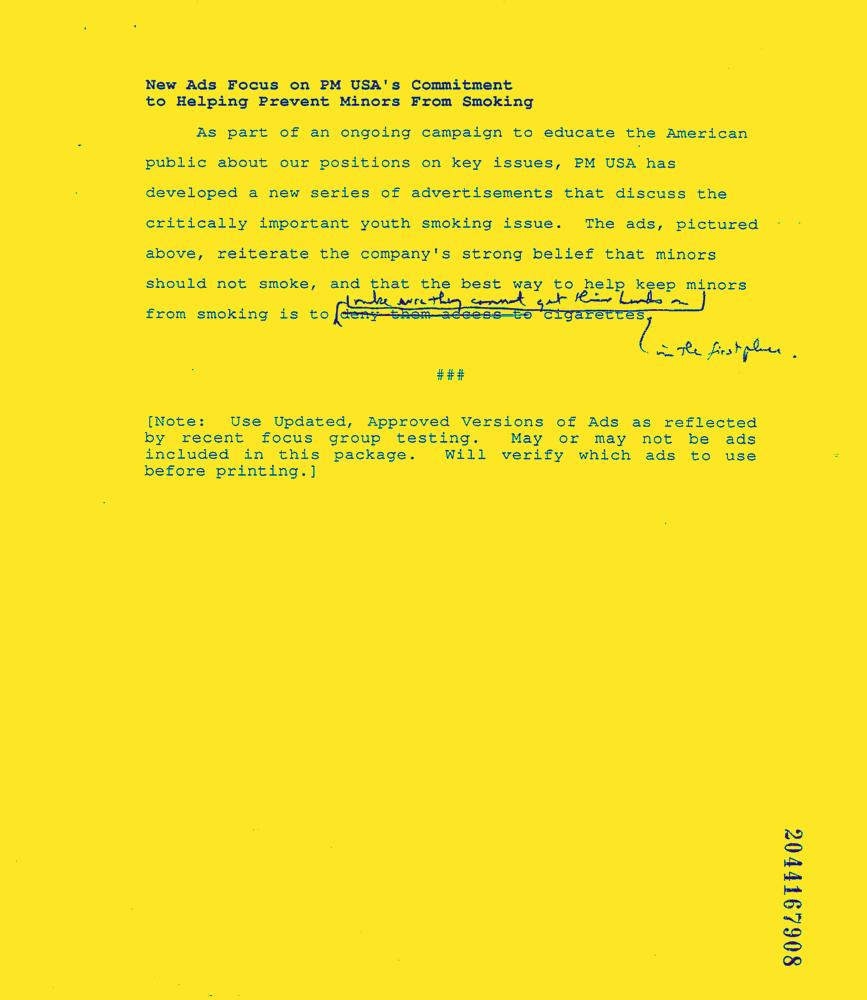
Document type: News-Article